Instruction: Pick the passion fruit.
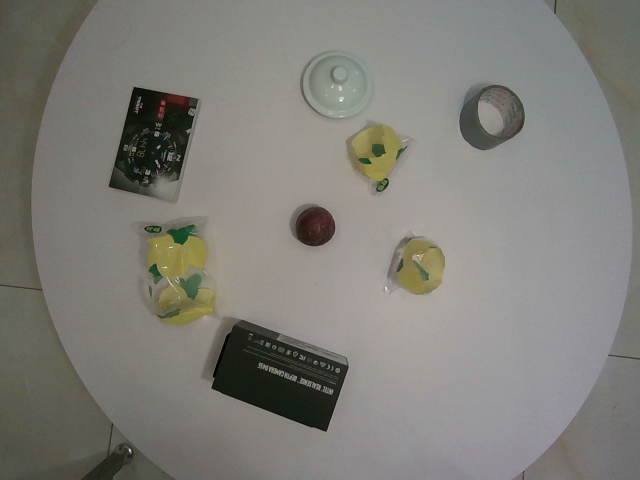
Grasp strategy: vertical